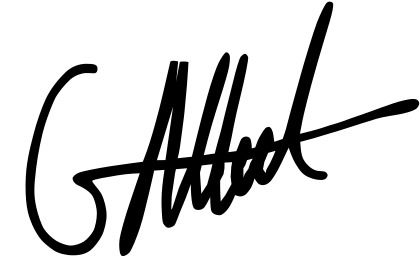
Signature of: gabriel attal